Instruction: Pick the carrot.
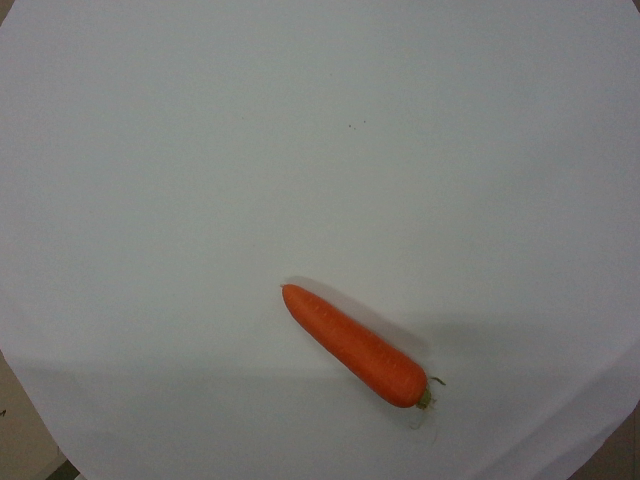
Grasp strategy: vertical